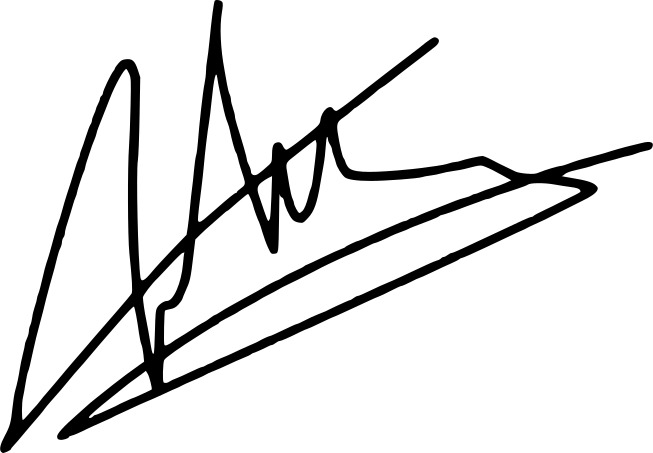
Signature of: manon aubry